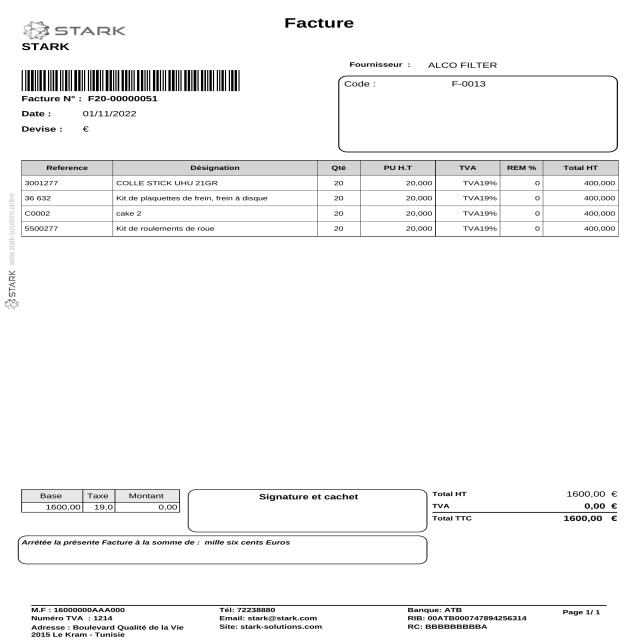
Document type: Invoice